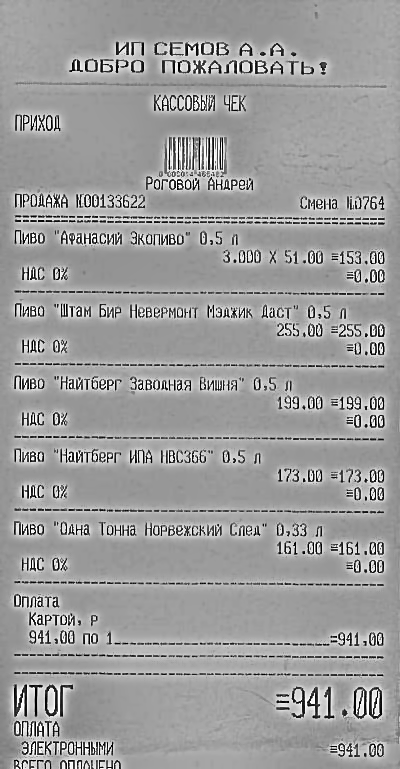
Продавец: ИП СЕМОВ А.А.
Товары: Пиво "Афанасий Зкопиво" 0,5 л; Пиво "Штам Бир Невермонт Мэджик Даст" 0,5 л; Пиво "Найтберг Заводная Вишня" 0,5 л; Пиво "Найтберг ИП ИВС366" 0,5 л; Пиво "Оана Тонна Норвежский След" 0,33 л
Количество: 3.000; 1.000; 1.000; 1.000; 1.000
Цена: 51.00; 255.00; 199.00; 173.00; 161.00
Сумма: 153.00; 255.00; 199.00; 173.00; 161.00
Итого: 941.00